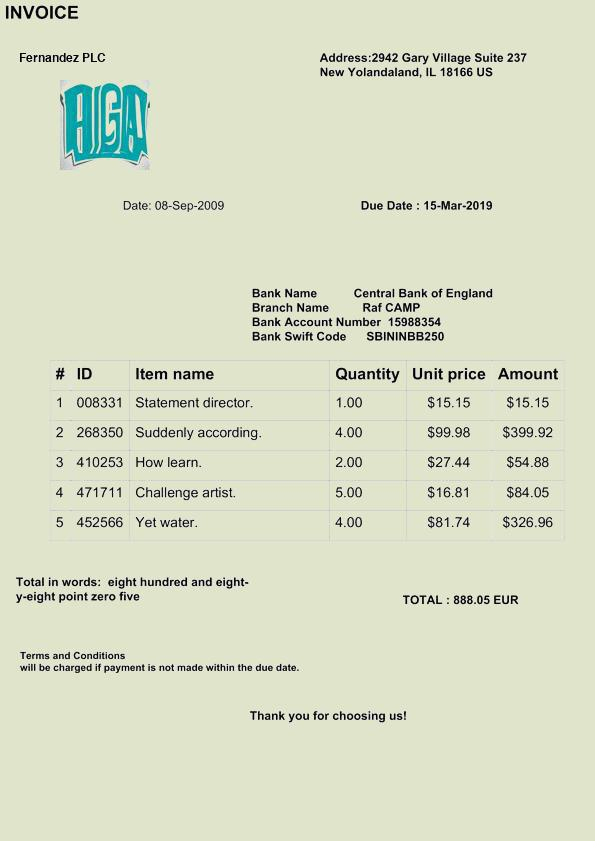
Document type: Invoice